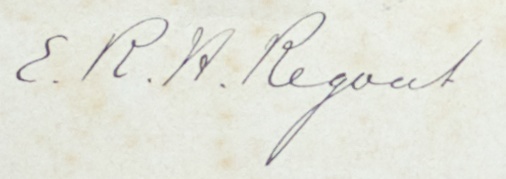
Signature of: robert regout